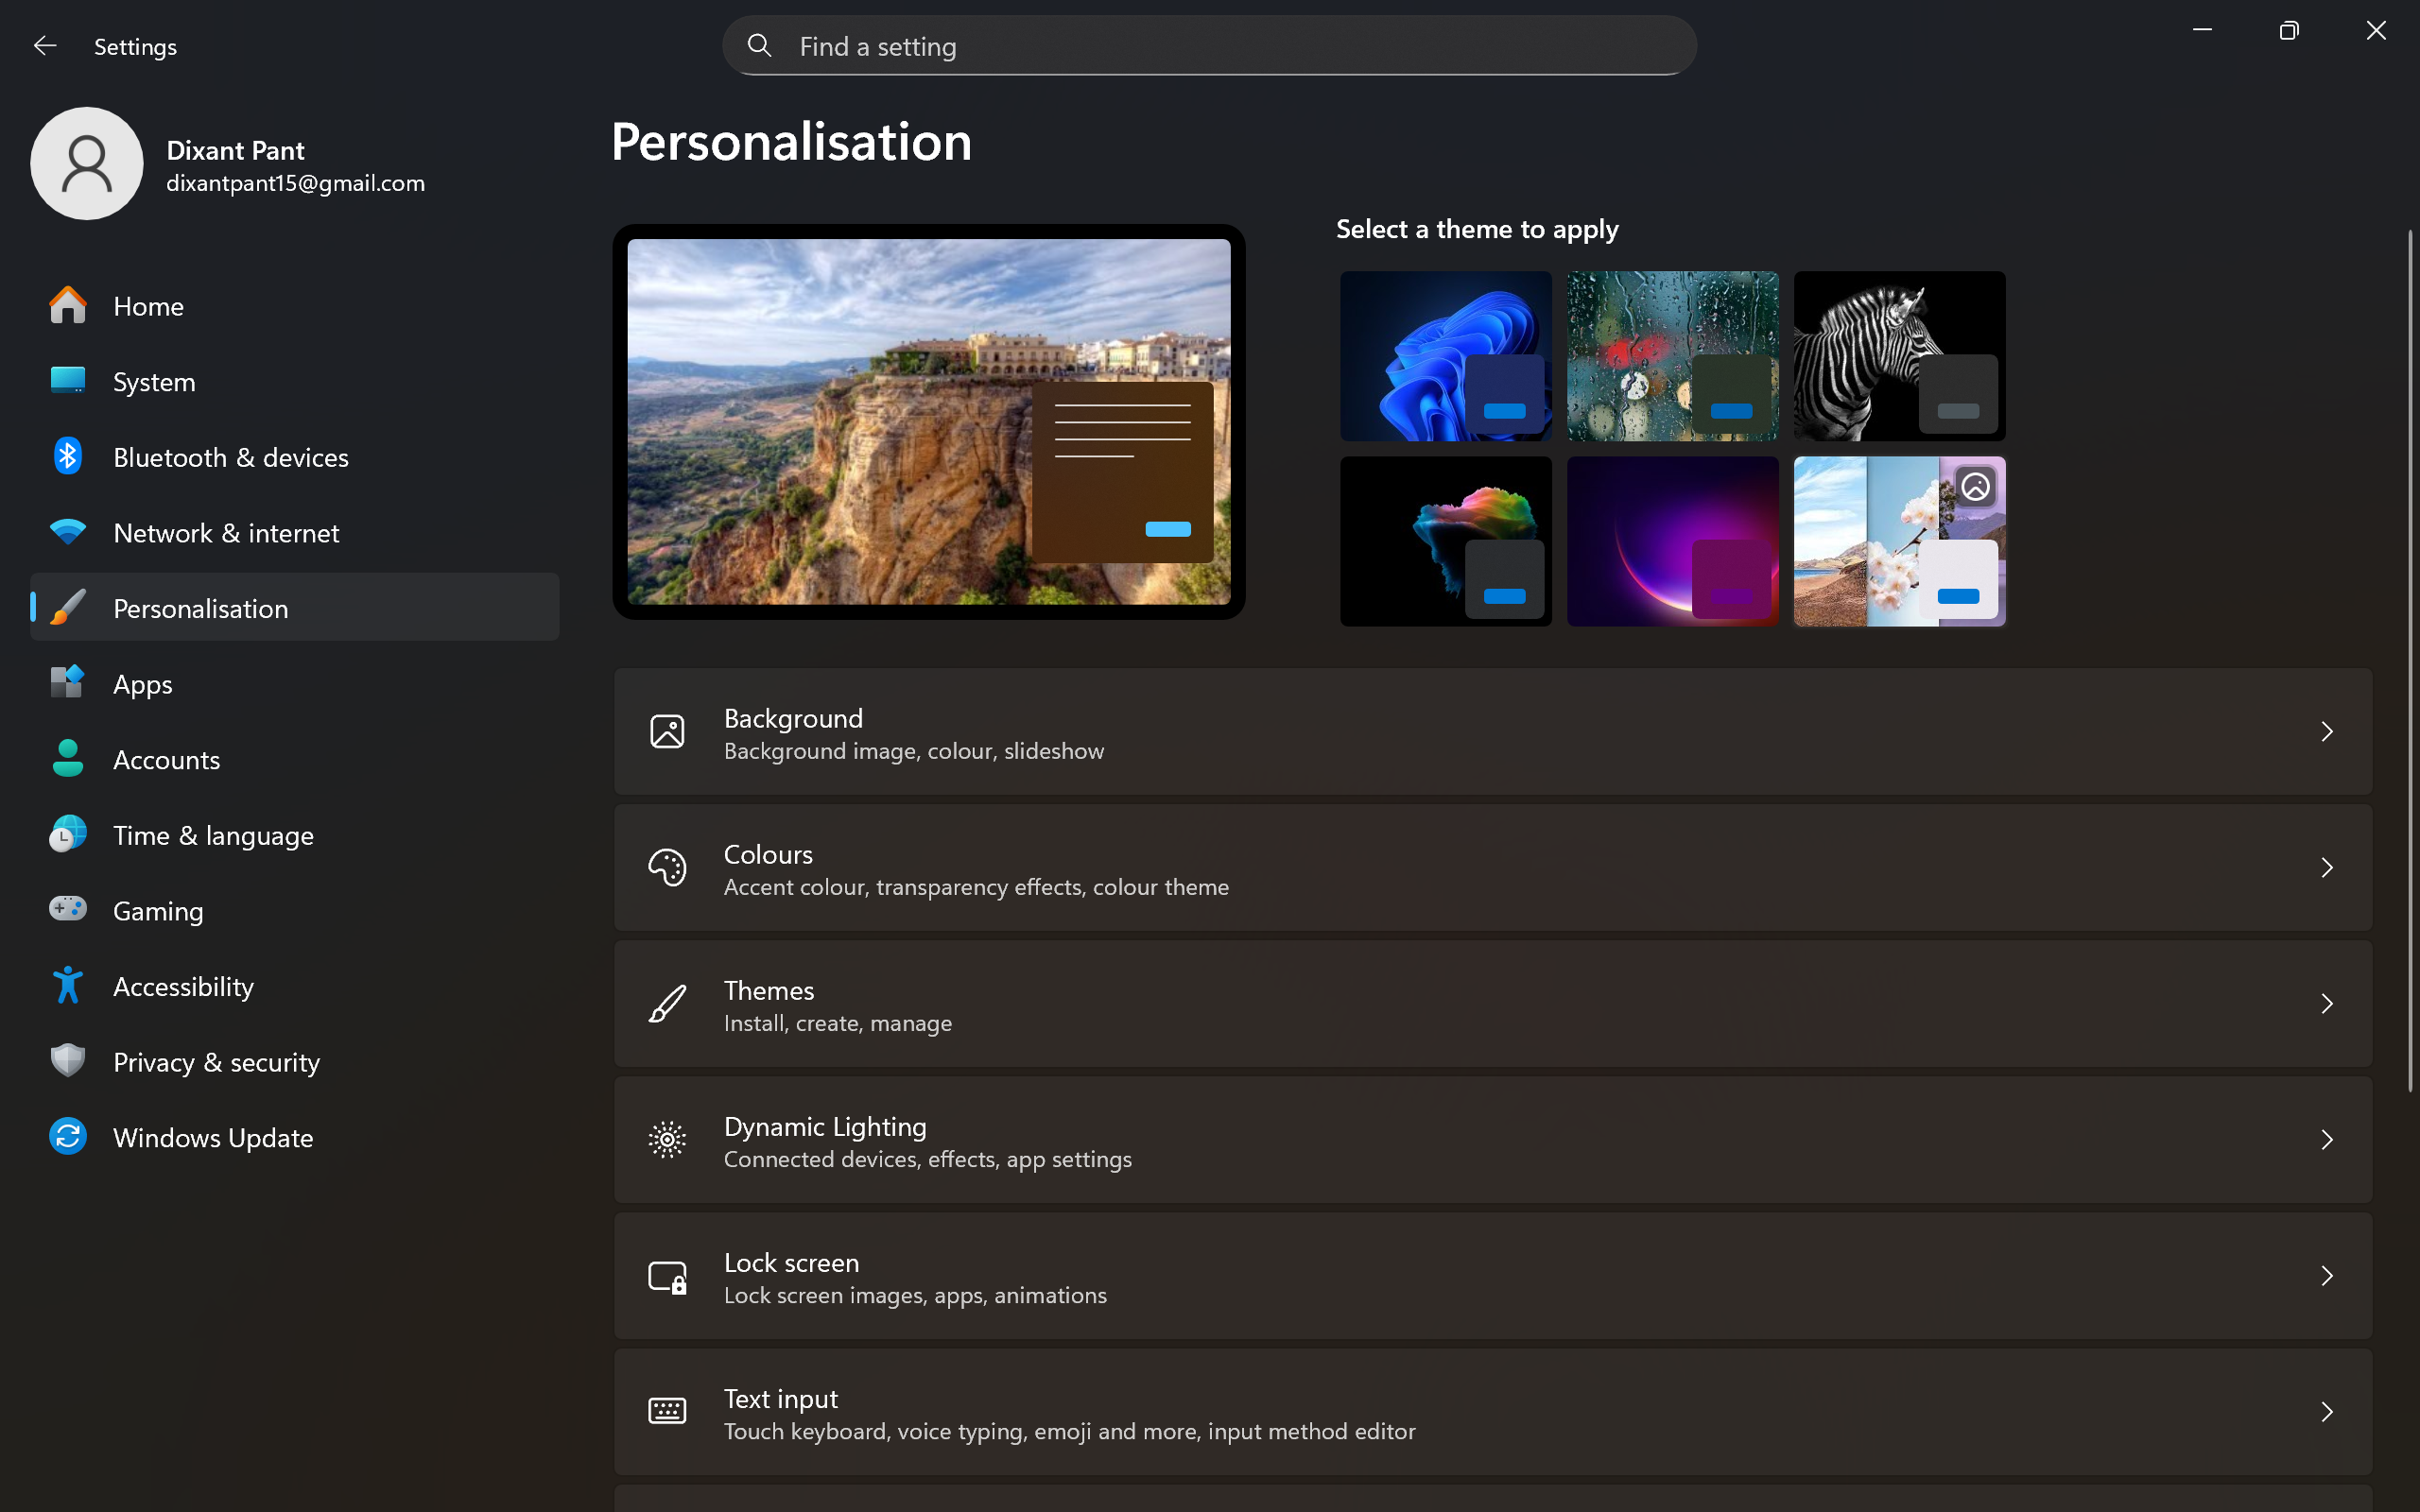
UI elements on screen:
"Desktop - window"
"Untitled document - Google Docs - window"
"System - menu bar - Contains commands to manipulate the window"
"System - menu item"
"title bar - value: Untitled document - Google Docs"
"Minimise - button - Moves the window out of the way"
"Maximise - button - Makes the window full screen"
"Close - button - Closes the window"
"Tom Holland and Gordon Ramsay Bond Over A Spicy Fried Chicken Sandwich - YouTube - window"
"System - menu bar - Contains commands to manipulate the window"
"System - menu item"
"title bar"
"Minimise - button - Moves the window out of the way"
"Maximise - button - Makes the window full screen"
"Close - button - Closes the window"
"Amazon.co.uk: Low Prices in Electronics, Books, Sports Equipment & more - window"
"System - menu bar - Contains commands to manipulate the window"
"System - menu item"
"title bar"
"Minimise - button - Moves the window out of the way"
"Maximise - button - Makes the window full screen"
"Close - button - Closes the window"
"Home - BBC News - window"
"System - menu bar - Contains commands to manipulate the window"
"System - menu item"
"title bar - value: Home - BBC News"
"Minimise - button - Moves the window out of the way"
"Maximise - button - Makes the window full screen"
"Close - button - Closes the window"
"window"
"Taskbar - pane"
"pane"
"pane"
"Running applications - pane"
"System - menu bar - Contains commands to manipulate the window"
"System - menu item"
"Settings - window - value: Settings"
"Minimise Settings - button"
"Restore Settings - button"
"Close Settings - button"
"Settings - window"
"Settings - text"
"list"
"Search box, Find a setting - edit"
"Search box, Find a setting - edit"
"pane"
"Find a setting - text"
"button"
" - text"
"UI element"
"Back - button"
"window"
"Dixant Pant dixantpant15@gmail.com - button"
"User profile picture - graphic"
"Dixant Pant - text"
"dixantpant15@gmail.com - text"
"pane"
"grouping"
"Home - list item"
"graphic"
"Home - text"
"System - list item"
"graphic"
"System - text"
"Bluetooth & devices - list item"
"graphic"
"Bluetooth & devices - text"
"Network & internet - list item"
"graphic"
"Network & internet - text"
"Personalisation - list item"
"graphic"
"Personalisation - text"
"Apps - list item"
"graphic"
"Apps - text"
"Accounts - list item"
"graphic"
"Accounts - text"
"Time & language - list item"
"graphic"
"Time & language - text"
"Gaming - list item"
"graphic"
"Gaming - text"
"Accessibility - list item"
"graphic"
"Accessibility - text"
"Privacy & security - list item"
"graphic"
"Privacy & security - text"
"Windows Update - list item"
"graphic"
"Windows Update - text"
"grouping"
"grouping"
"Personalisation - button"
"Personalisation - text"
"pane"
"Desktop preview - graphic"
"Select a theme to apply - text"
"Select a theme to apply - list"
"Windows (dark), 1 images - list item"
"Windows (dark), 1 images - grouping"
"graphic"
"Rain in the City, 17 images - list item"
"Rain in the City, 17 images - grouping"
"window"
"UI element"
"accessibility_dump_20250821_222952.json - Visual Studio Code - pane"
"pane"
"pane"
"pane"
"Minimize - button"
"Maximize - button"
"Restore - button"
"Close - button"
"pane"
"pane"
"pane"
"pane"
"accessibility_dump_20250821_222952.json - Visual Studio Code - document"
"section"
"pane"
"window"
"UI element"
"DesktopWindowXamlSource - pane"
"pane"
"tab control"
"list"
"Windows PowerShell - tab"
"graphic"
"Windows PowerShell - text"
"Close Tab - button"
" - text"
"New Tab - split button - Press the button to open a new terminal tab with your default profile. O..."
" - button"
" - text"
"More options - button"
"button"
" - text"
"button"
" - text"
"button"
" - text"
"UI element"
"Windows PowerShell - terminal"
"Vertical - scroll bar - value: 0"
"Vertical Small Decrease - button"
" - text"
"Vertical Large Increase - button"
"Vertical Small Increase - button"
" - text"
"System - menu bar"
"System - menu item"
"Minimise - button"
"Maximise - button"
"Close - button"